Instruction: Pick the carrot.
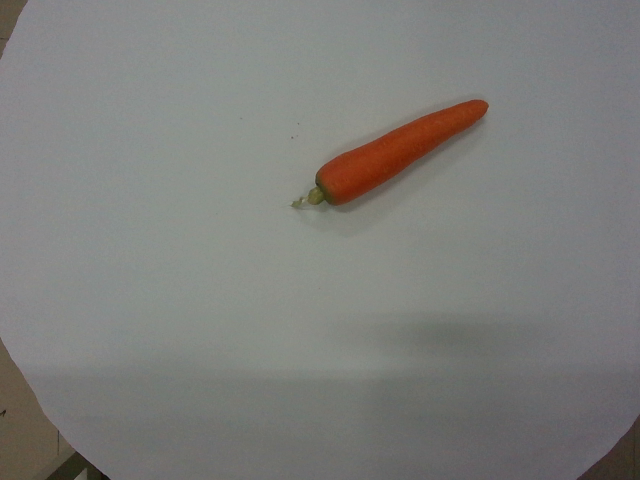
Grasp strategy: vertical